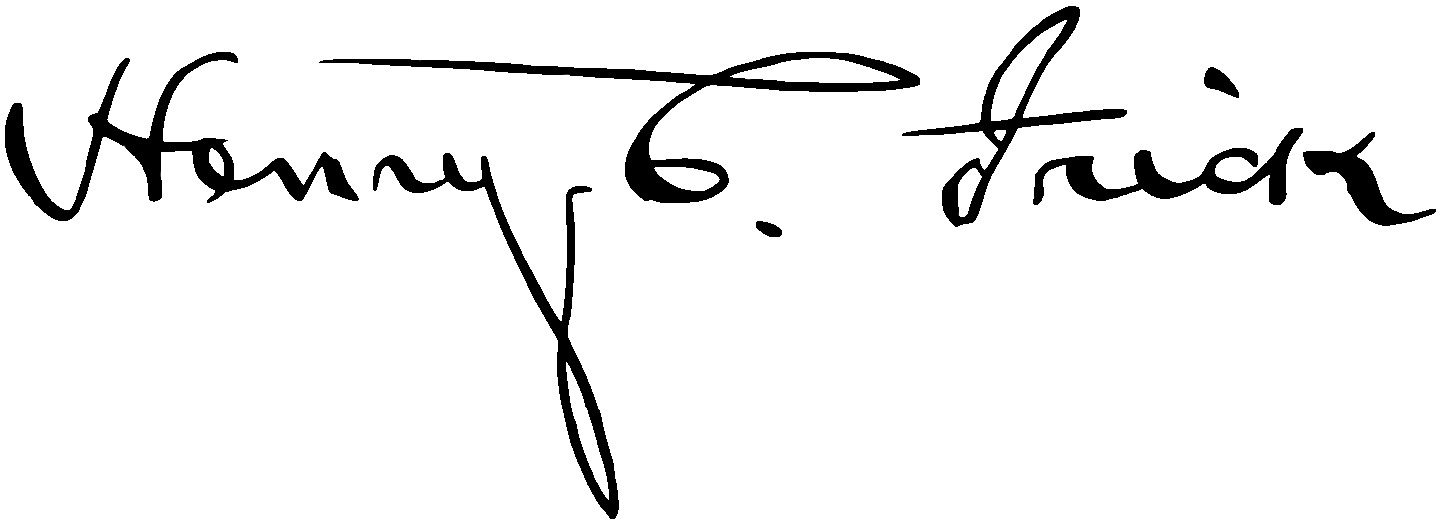
Signature of: henry clay frick